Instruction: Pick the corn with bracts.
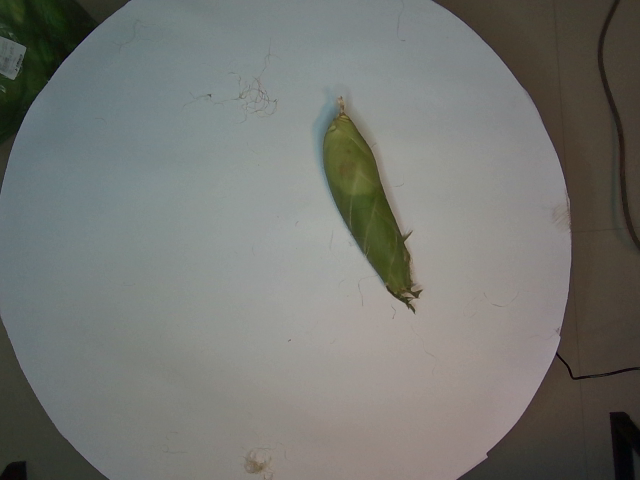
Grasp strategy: vertical